Patient: Male, age 75
A 75-year-old man was diagnosed as having RA 2 years ago because of polyarthralgia and increases in inflammatory reactions, rheumatoid factor and anti-cyclic citrullinated peptide antibody. At first, prednisolone (PSL) was prescribed at 5 mg per day, and salazosulfapyridine and methotrexate were added shortly thereafter because his RA was not under good control. After half a year, abatacept was also added because the above-mentioned medicines were still not enough to control the RA. After the addition of abatacept, his RA had been well controlled.
Two years later, he complained of a cough and slight fever. Laboratory data indicated increased inflammatory reaction, and a chest X-ray and computed tomography (CT) scan revealed consolidation in the right upper field lung (Fig. 1A and B). The patient's previous physician suspected bacterial pneumonia, discontinued the abatacept, and prescribed new quinolone antibiotics. However, the patient's pulmonary symptoms and laboratory data did not improve, and his RA was getting worse. Thereafter, Mycobacterium tuberculosis was confirmed by polymerase chain reaction and culture of his sputum. The isolated M. tuberculosis was susceptible to all anti-TB drugs. The result of a T-SPOT  TB test was indeterminable, and his C-reactive protein and matrix metalloproteinase 3 levels were elevated (Table 1).
After the diagnosis of TB, an anti-TB regimen comprising isoniazid, rifabutin, ethambutol and pyrazinamide was initiated. His cough improved although he still had a slight fever after the anti-TB regimen. On the 21st day of therapy, he experienced breathlessness, and oxygen at 2 L was necessary to maintain his blood oxygen level. A chest X-ray and CT scan showed progression of consolidation in the right upper field lung and new consolidation in the left upper field lung (Fig. 2A and B). A paradoxical reaction was suspected because consolidation in the pre-existing lesions had worsened and a new lesion appeared even though his clinical symptoms had improved with the anti-TB regimen. We added steroid pulse therapy (methylprednisolone at a daily dose of 1000 mg for 3 days) to the ongoing anti-TB therapy, after which his chest X-ray, oxygen saturation and RA symptoms immediately improved. After steroid pulse therapy, PSL 60 mg per day was used as steroid maintenance therapy. After steroid therapy for one month, almost all consolidations in the bilateral upper lung fields had disappeared (Fig. 3). We began to gradually taper the dose of PSL every week because his clinical course was uneventful.
When the PSL was reduced to 15 mg per day, he experienced exacerbation of left knee joint pain, and was no longer able to walk. His RA was thought to have recurred, so we increased the PSL to 20 mg per day. However, his symptoms were little improved. Because a high dose of PSL was needed to control his RA, we implemented a policy of re-administering abatacept to promote RA control.
After re-administration of abatacept, his symptoms improved gradually, and we succeeded in reducing the PSL by 2.5 mg every two weeks. He was discharged under good control of RA with PSL at 10 mg per day and has continued to maintain a good clinical course after discharge (Fig. 4).
With regard to TB, culture of his sputum was positive only once after admission. However, liver function disorder, a drug rash and bleary eyes occurred as adverse events. The anti-TB regimen was therefore changed to the combination of isoniazid, rifampicin and levofloxacin, with the ethambutol and pyrazinamide eliminated (Fig. 4). He is currently being treated with anti-TB therapy without relapse of his M. tuberculosis infection.
Keywords: abatacept, biological agent, paradoxical reaction, rheumatoid arthritis, tuberculosis
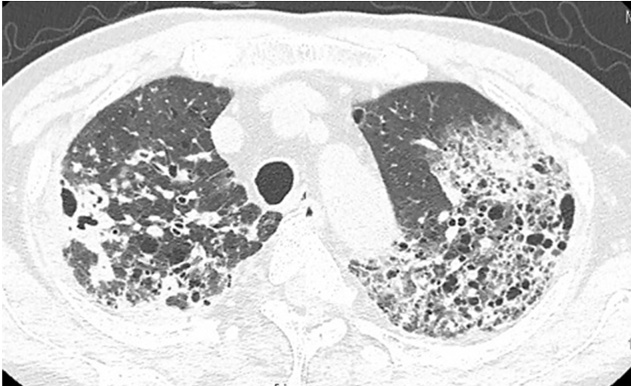
Image caption: (B) Chest computed tomography shows emphysema, consolidation and granular shadows in the right upper lobe.